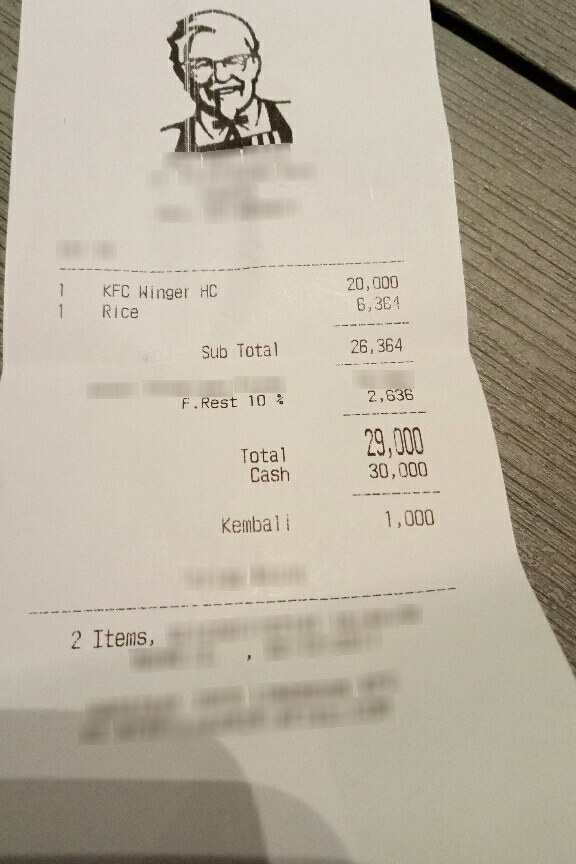
Number of items: 2
Subtotal: 26,364
Tax: 2,636
Total: 29,000
OCR text regions:
text: Total
text: 29,000
text: Cash
text: 30,000
text: Kembali
text: 1,000
text: 2
text: Items,
text: 1
text: KFC
text: Winger
text: HC
text: 20,000
text: 1
text: Rice
text: 6,364
text: Sub
text: Total
text: 26,364
text: F.Rest
text: 10
text: %
text: 2,636